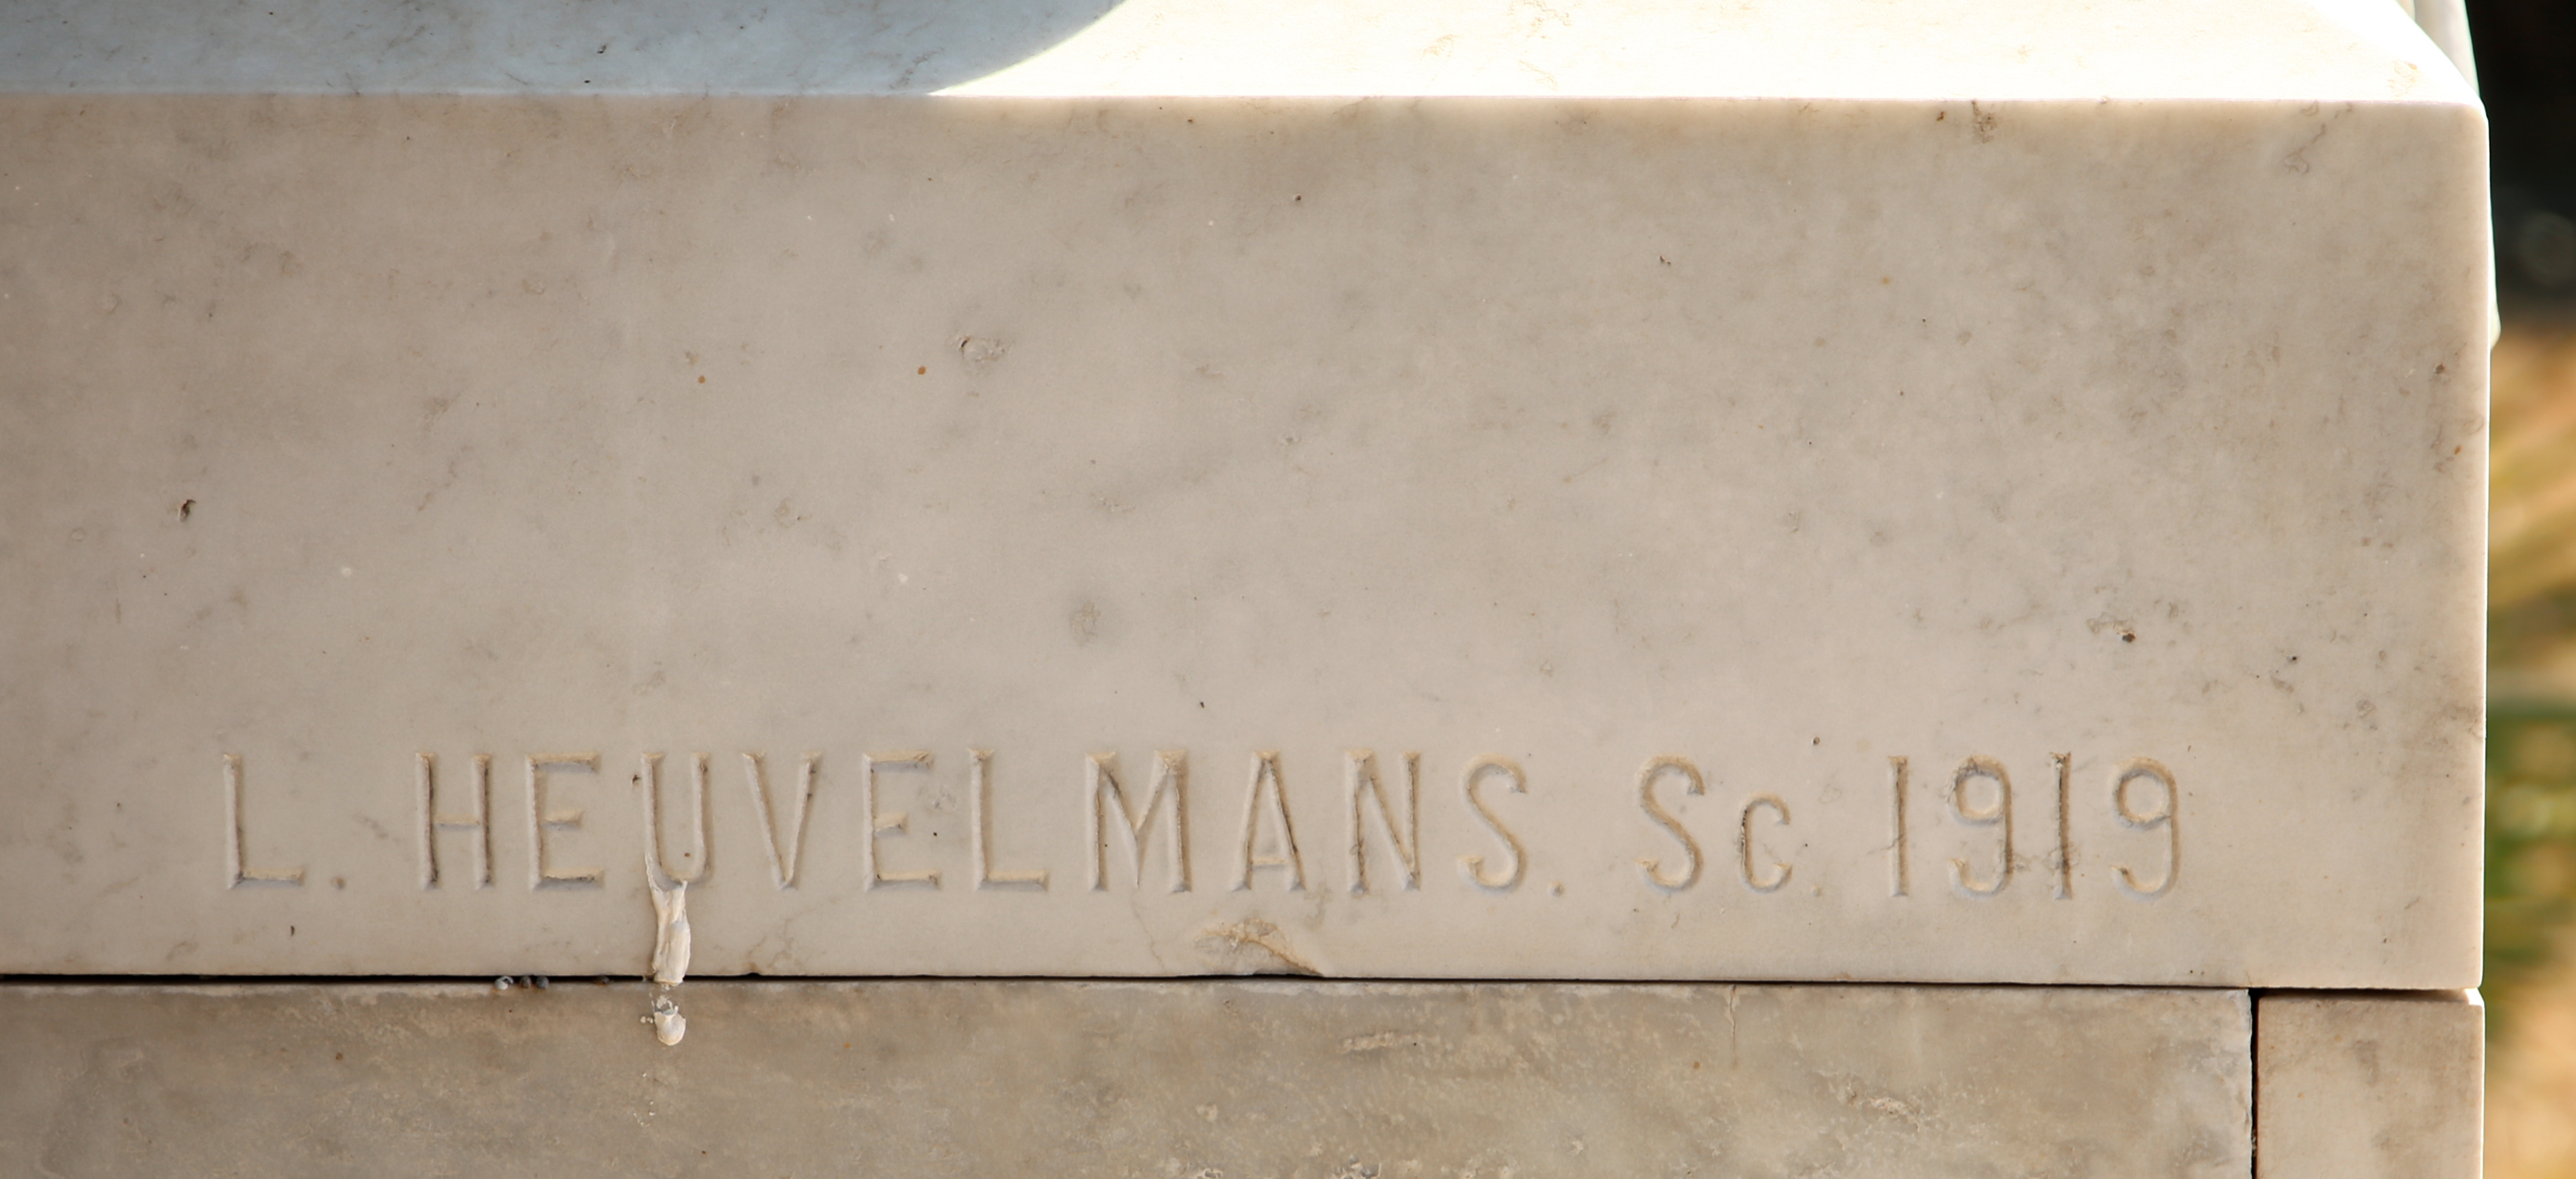
Signature of: lucienne heuvelmans